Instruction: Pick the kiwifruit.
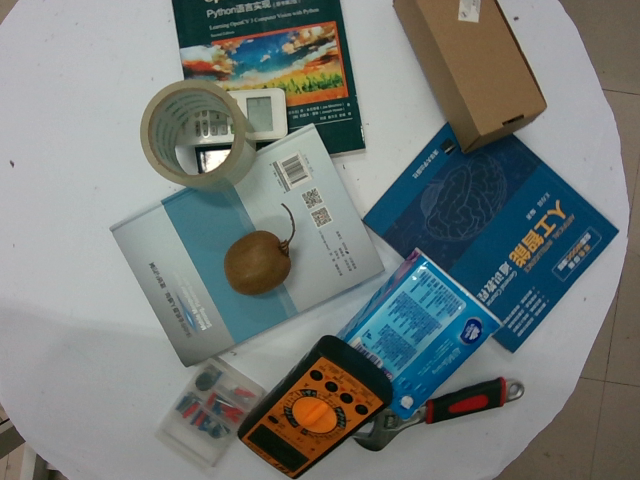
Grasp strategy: vertical